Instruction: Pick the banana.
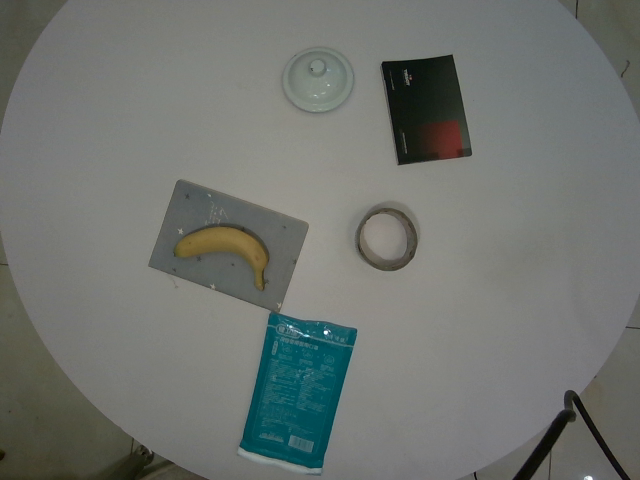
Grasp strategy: vertical